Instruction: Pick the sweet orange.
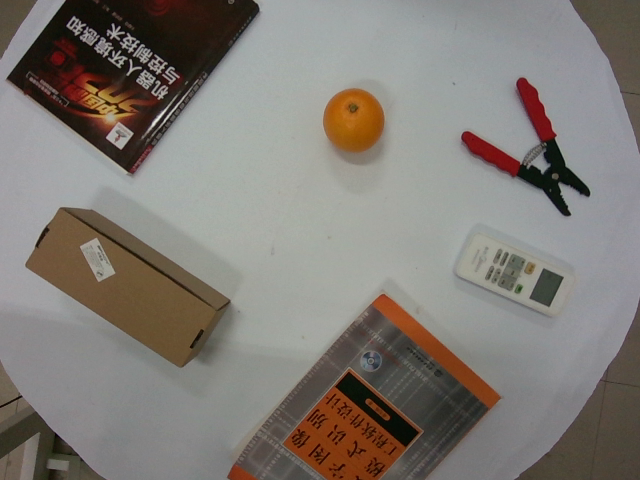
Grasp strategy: vertical